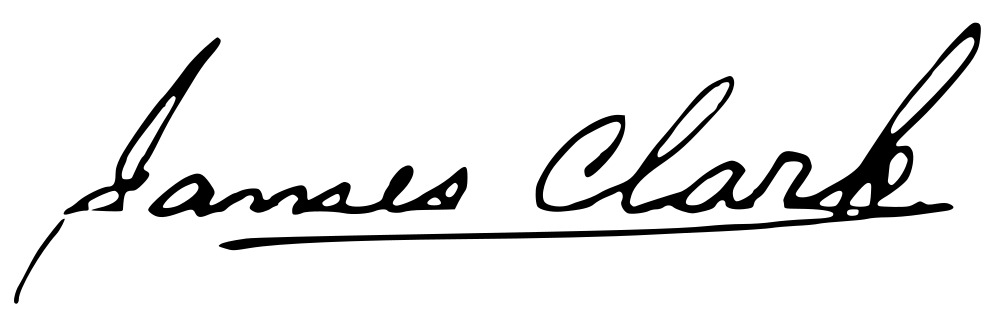
Signature of: james clark